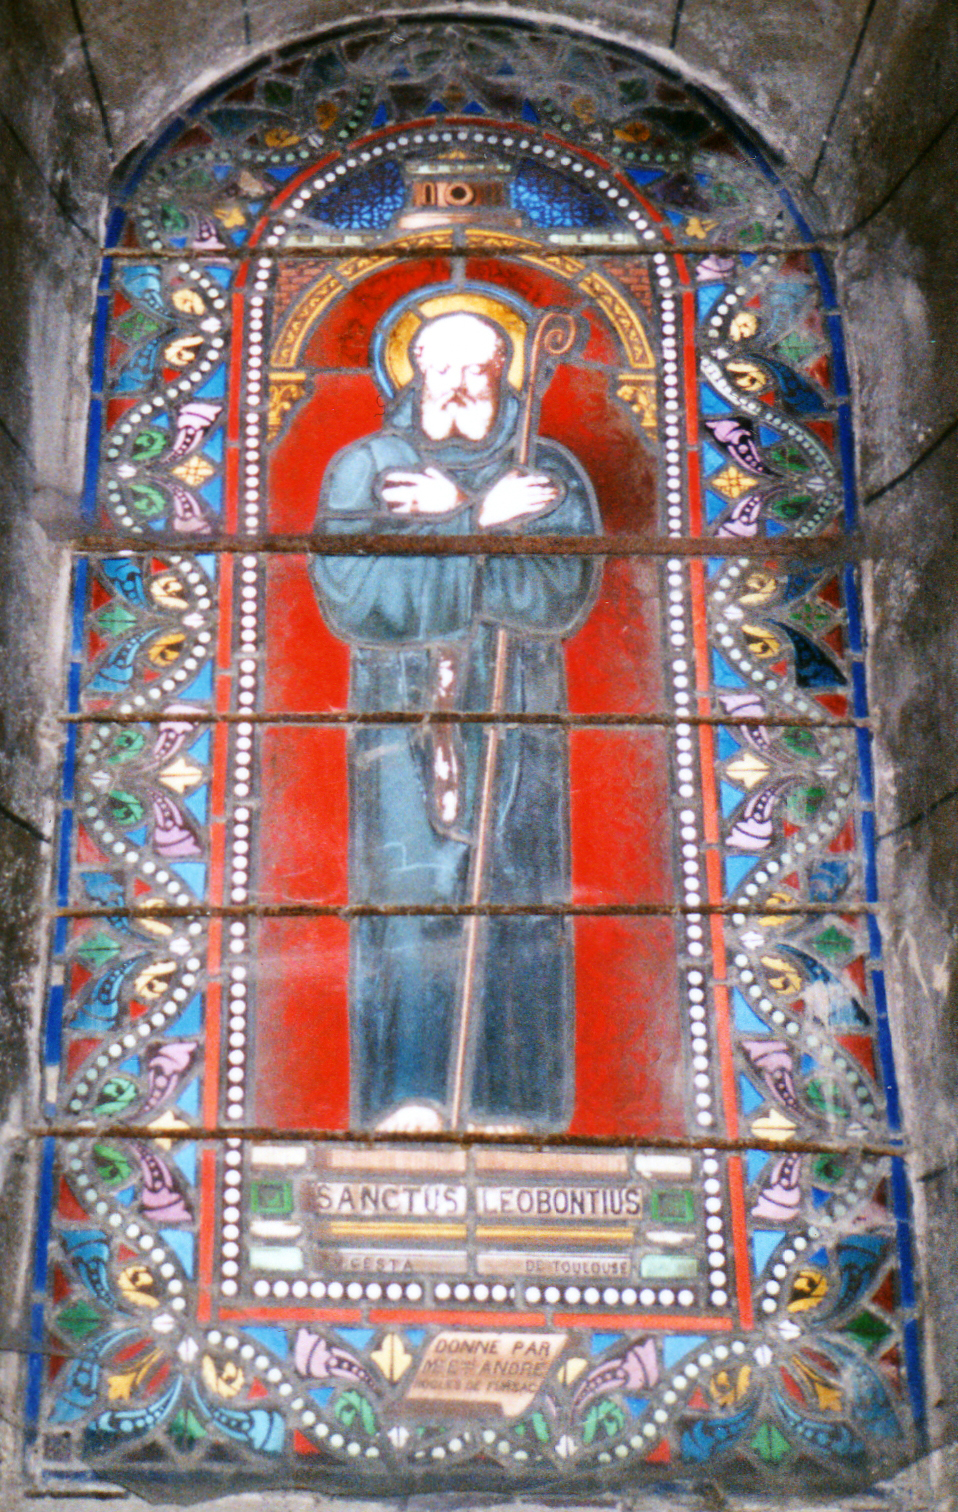
Signature of: léobon de salagnac